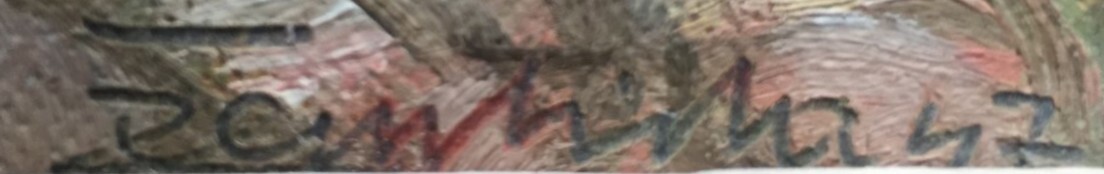
Signature of: josef žemlička